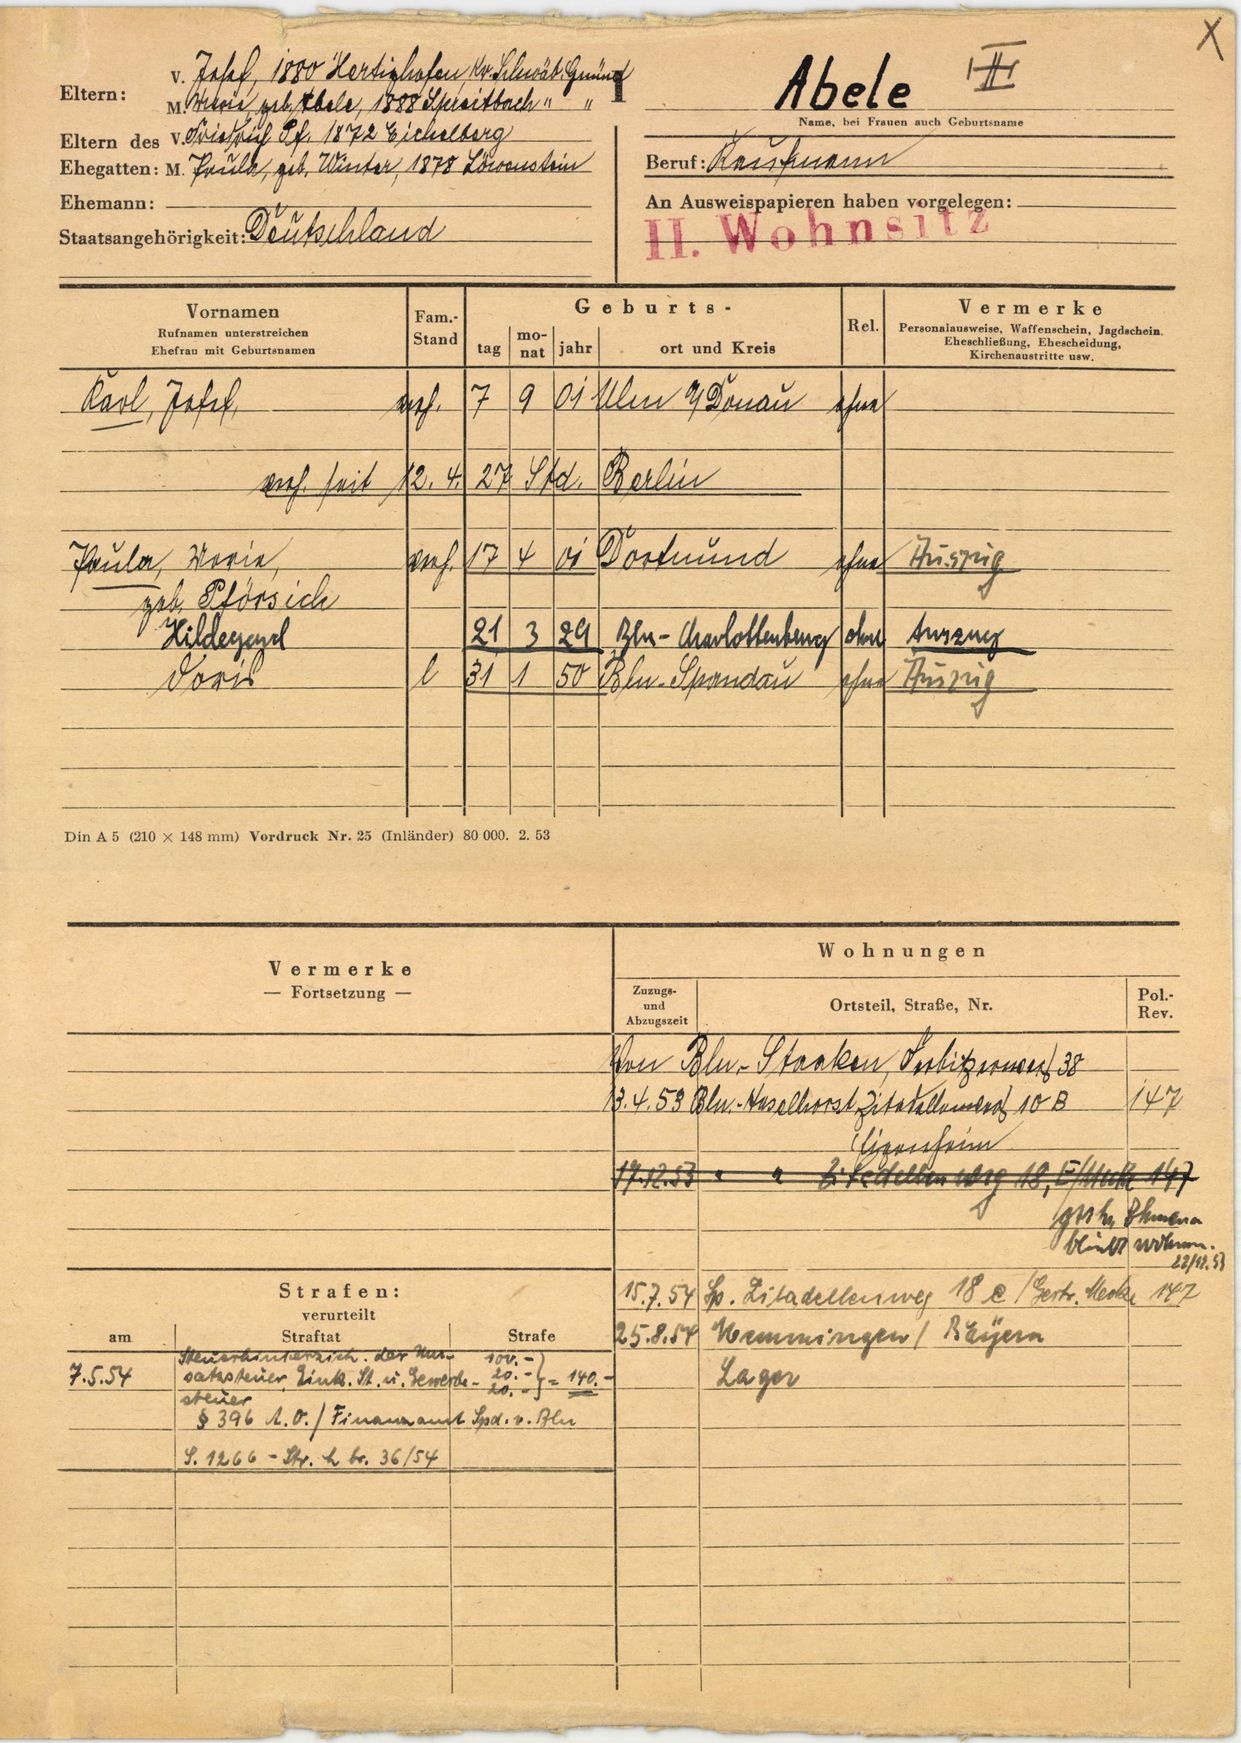
Abele